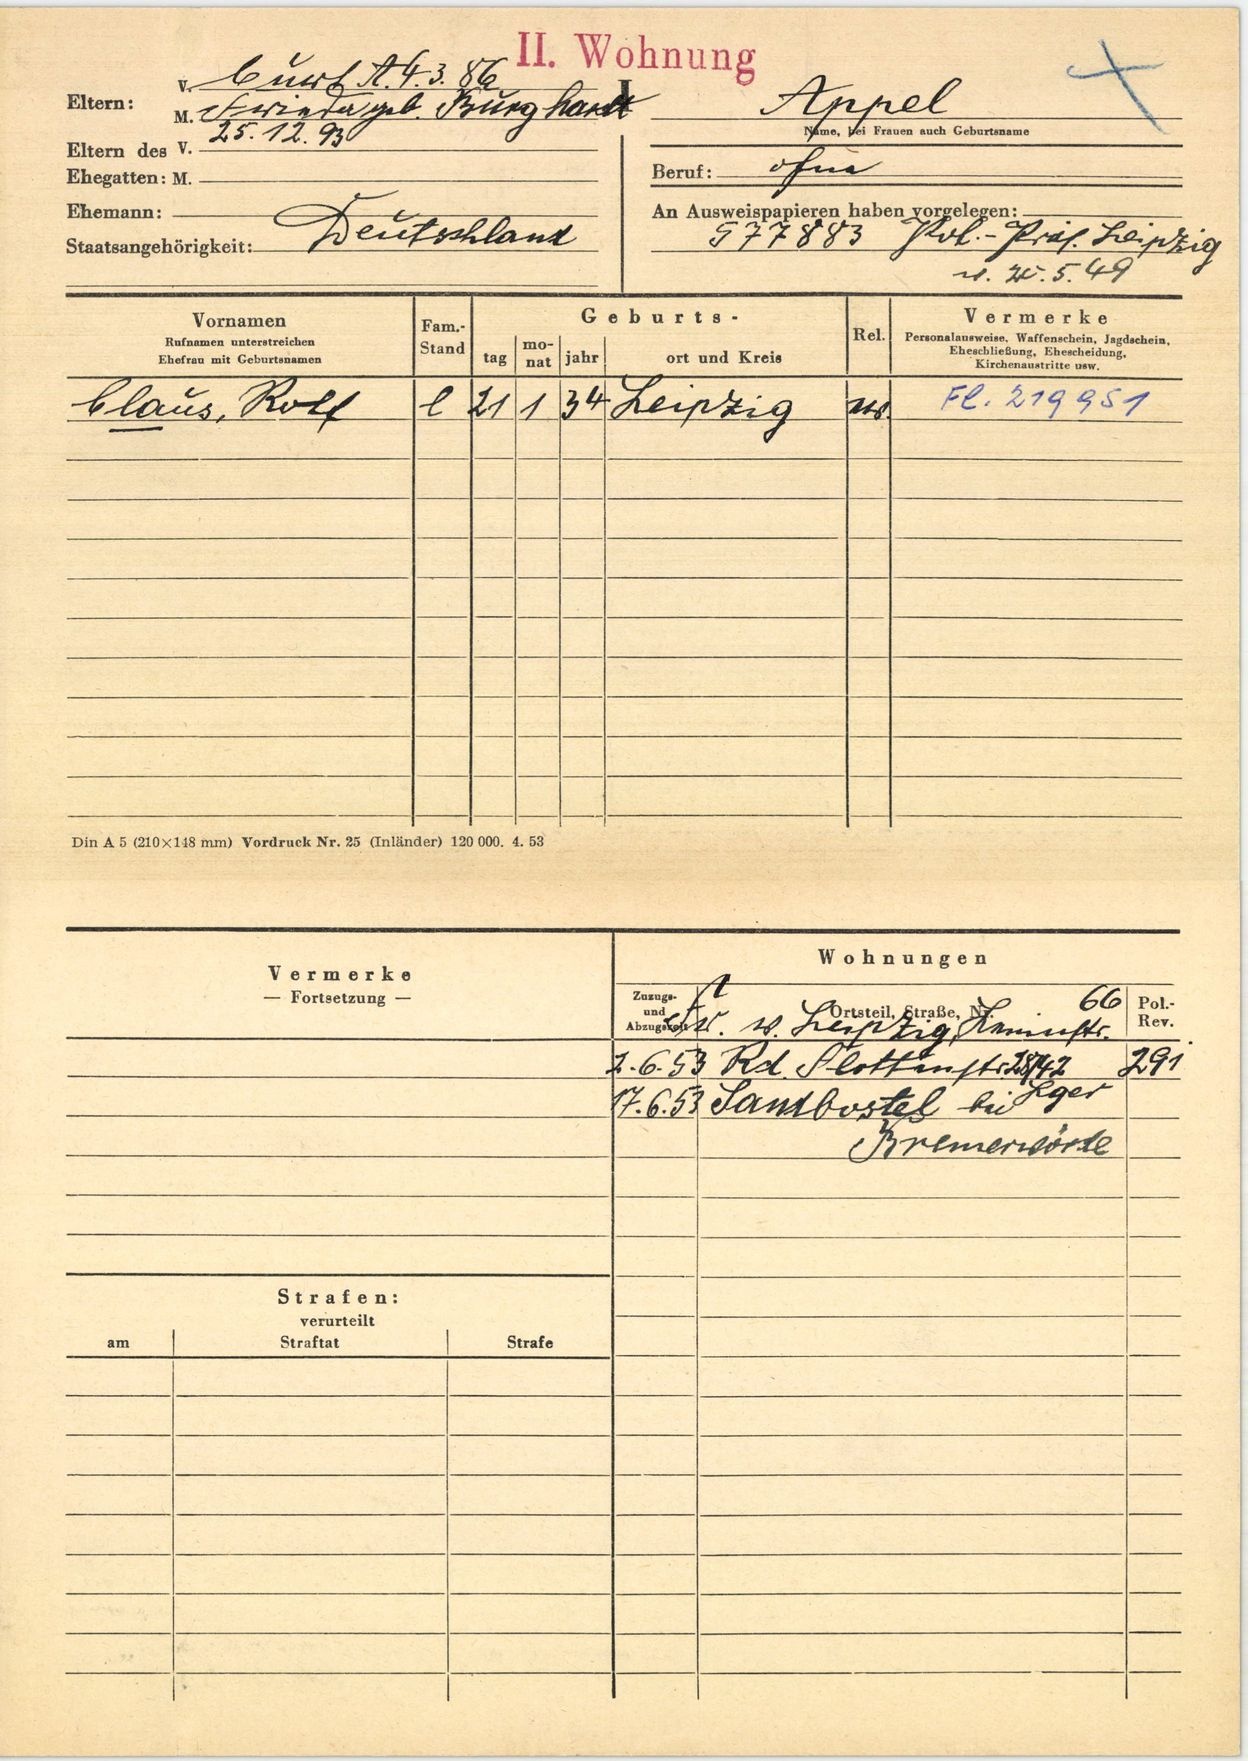
Appel